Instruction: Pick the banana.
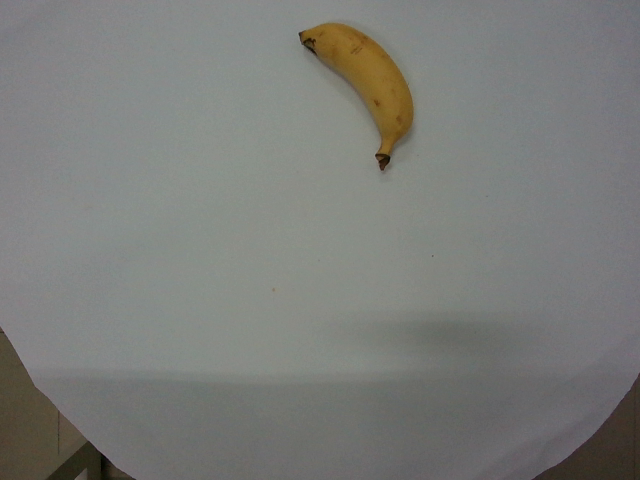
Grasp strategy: vertical